Patient: Female, age 67
A 67-year-old woman with fever and cough was referred to a general hospital. A chest computed tomography (CT) scan revealed mediastinal lymphadenopathy and ground glass opacities in both lung fields. Initial blood examinations revealed a white blood cell (WBC) count of 11700/muL and an eosinophil count of 2925/muL. Cellular analysis of the bronchoalveolar lavage fluid (BALF) revealed 12.5% eosinophils. Histological findings from transbronchial lung biopsy (TBLB) specimens showed eosinophilic infiltration (5 cells/high-powered field [HPF]) (Fig. 1a). The patient was initially diagnosed with eosinophilic pneumonia, and oral prednisolone (PSL) was started at 30 mg/day. Thereafter, the ground glass opacities partially disappeared, and PSL was reduced to 10 mg/day. However, infiltrative opacities started appearing in the right middle lobe and the left lingula segment in chest CT. The patient was referred to our department for further examination.
Her medical history included steroid diabetes mellitus, surgery for extra-uterine pregnancy at the age of 30 years, and retinal detachment surgery at the age of 53. She had smoked four cigarettes a day for 20 years. She was receiving PSL 10 mg/day (prescribed for EP by the previous doctor), famotidine 20 mg/day, carbocysteine 1500 mg/day, and insulin lispro (8 U/day) for steroid diabetes mellitus. Her body temperature was 35.9  C and her oxygen saturation was 98% on room air. Fine crackles were heard in the bilateral lower lungs, without wheezing. Superficial lymph nodes and submandibular glands were not palpable. She had no obvious symptoms of dry eyes, dry mouth, eruption, or numbness in the extremities.
Laboratory data on admission were as follows: C-reactive protein (CRP), 17.8 mg/dL (normal range, < 0.30 mg/dL); WBC count of 10100/muL (eosinophil count of 0/muL); IL-6, 35.9 pg/mL (normal range, < 4.0); IgE, 237 IU/mL (normal range, < 170); IgG, 3916 mg/dL (normal range, 870-1700); IgG4, 435 mg/dL (normal range, 4.5-117); KL-6, 573 U/mL (normal range, < 500); RF, 110 IU/mL (normal range, < 15); ANA, titer 1/80; MPO-ANCA < 1.0 IU/mL; ACE 7.1 IU/L (normal range, 8.3-21.4). She had negative findings for human immunodeficiency virus antibodies and human herpesvirus 8 on polymerase chain reaction tests. Arterial blood gas analysis on room air yielded the following findings: partial pressure of oxygen, 79 mmHg; partial pressure of carbon dioxide, 36 mmHg; pH 7.47.
A chest CT scan showed swelling of the mediastinal lymph nodes, centrilobular granular nodules, ground glass opacity, thickening of the interlobular septa predominantly in the lower lung, and invasive opacity in the right middle lobe and the left lingula segment (Fig. 2). Gallium scintigraphy showed accumulation in the lower lungs, but not in the submandibular or lacrimal glands (Fig. 3). An abdominal CT scan did not show any abnormal findings in the structure of the pancreas or other abdominal organs.
MCD was suspected on the basis of clinical features such as the steroid-refractory nature of the condition, chest CT findings, polyclonal hypergammaglobulinemia, thrombocytosis (platelet count of 61.9 x 104/muL), anemia (hemoglobin, 9.1 g/dL), high IL-6 and CRP levels, and normal ANA, ACE, and MPO-ANCA levels. Bronchoscopy was therefore performed again and cellular analysis of BALF from the right B3 yielded the following findings: neutrophils, 2.0%; lymphocytes, 7.1%; eosinophils, 0.4%; macrophages, 90.6%; and CD4+/CD8+ ratio, 0.51. No pathogen was cultured and TBLB specimens showed mild alveolitis with fibrosis, and alveolar macrophage proliferation. A lower paratracheal right lymph node (#4R LN) specimen obtained by endobronchial ultrasound-guided transbronchial needle aspirate showed IgG4-positive plasma cell infiltration, with an IgG4+ to IgG+ plasma cell ratio of 12.9% (17/132 cells).
Since histological diagnosis could not be confirmed by lung and lymph node specimens, thoracoscopic surgical biopsy samples were obtained from the right S10 lung and #4R LN. In the right S10 specimen, patchy plasma cell-dominant inflammatory cell infiltration was apparent, but interstitial fibrosis or eosinophilic infiltration was not observed (Fig. 1d). In the #4R LN specimen, an atrophic germinal center and plasma cell proliferation in the follicle center were observed, but obliterative phlebitis, dense fibrosis, or eosinophilic infiltration were not apparent. IgG4+ plasma cells were observed in both the #4R LN and right S10 specimens (Fig. 1b and c), and the IgG4+/IgG+ plasma cell ratio was 36.4% (242/665 cells) in the #4R LN and 24.1% (123/510 cells) in the right S10, neither of which met the Comprehensive Diagnostic Criteria for IgG4-RD (IgG4+/IgG+ plasma cell ratio > 40%).
Taken together, we concluded that the clinical and histological findings of the patient were consistent with those of MCD. Since PSL monotherapy (at 10 mg/day) was not effective, we implemented administration of tocilizumab (8 mg/kg q2w) in addition to PSL, and the fever and cough disappeared. In the chest CT scan, the ground glass opacities in the left lower lobe and the consolidation in the left lingula segment and the right middle lobe improved partially (Fig. 4). Thereafter, tocilizumab administration was continued and the dose of PSL was successfully reduced until no further administration was required.
Keywords: balf, bronchoalveolar lavage fluid, crp, c-reactive protein, ct, computed tomography, egpa, eosinophilic granulomatosis with polyangiitis, ep, eosinophilic pneumonia, hpf, high-powered field, igg4-rd, igg4-related disease, mcd, multicentric castleman's disease, psl, prednisolone, tblb, transbronchial lung biopsy, ucd, unicentric castleman's disease, wbc, white blood cell
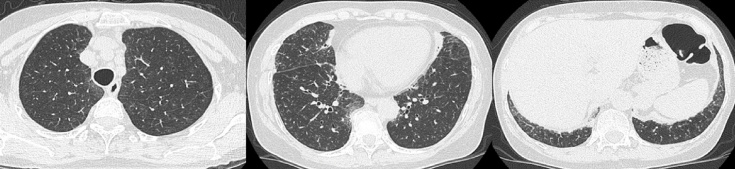
Image caption: Chest computed tomography scan obtained at the first admission showed centrilobular granular nodules, ground glass opacity, thickening of the interlobular septa predominantly in the lower lung, consolidation in the right middle lobe and left lingula segment and swelling of the #4R lymph node.